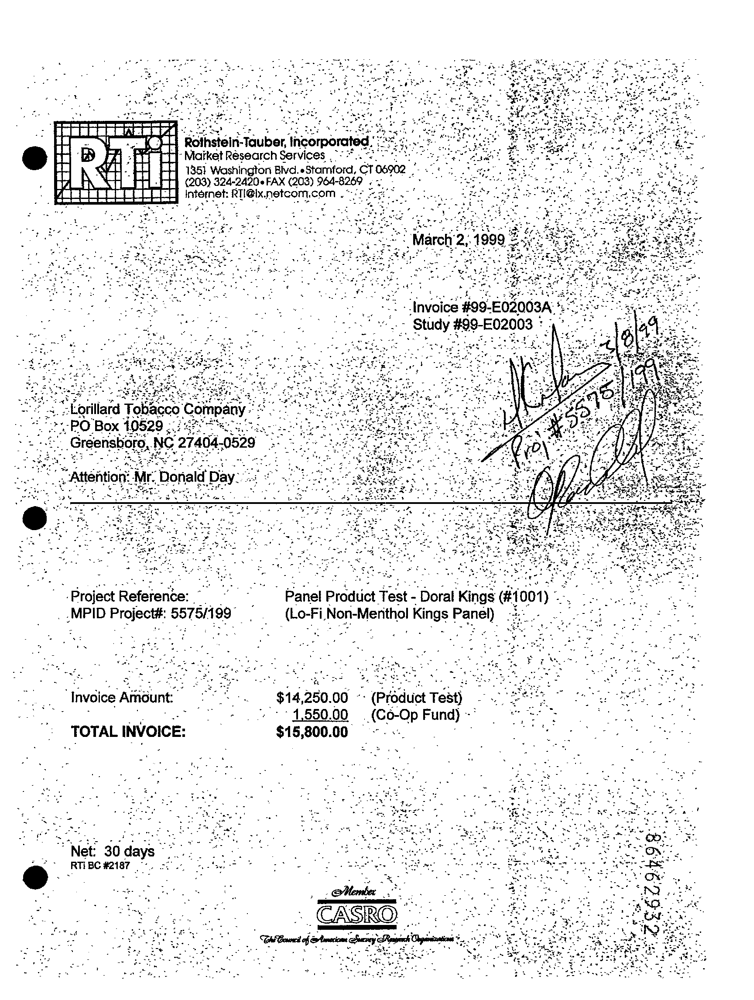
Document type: Invoice